Question: What do the imaging results show?
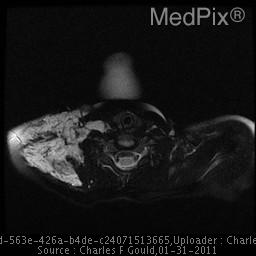
Answer: The imaging shows Lobulated, intensely enhancing mass lesion with high flow intralesional vessels. Axial T2 image demonstrating large lobulated infiltrative mass within the right supraclavicular region which is isointense to muscle..